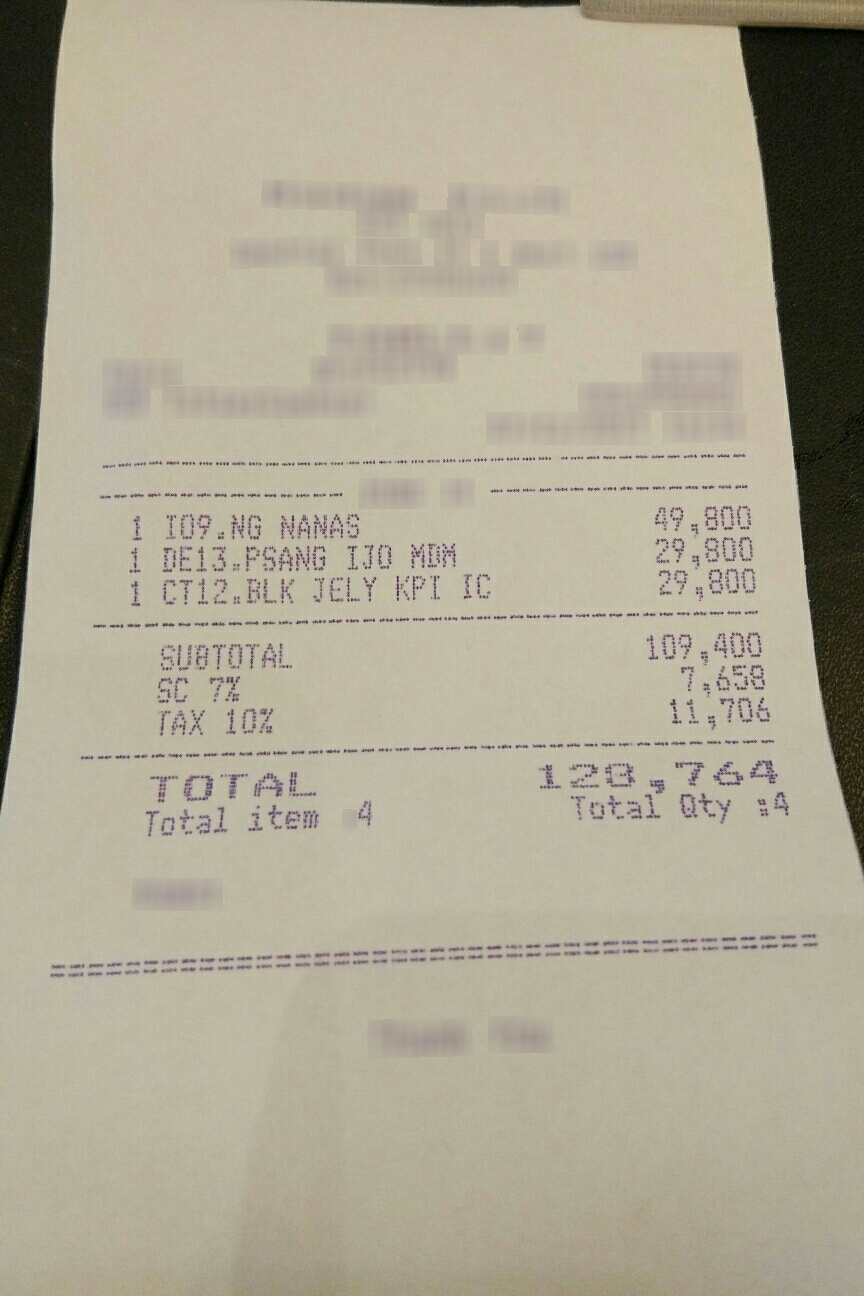
Extraction:
receipt: line_items: name: 109.NG NANAS
price: 49,800
qty: 1
name: DE13.PSANG IJO MDM
price: 29,800
qty: 1
name: CT12.BLK JELY KPI IC
price: 29,800
qty: 1
subtotal: 109,400
tax: 11,706
service: 7,658
total: 128,764